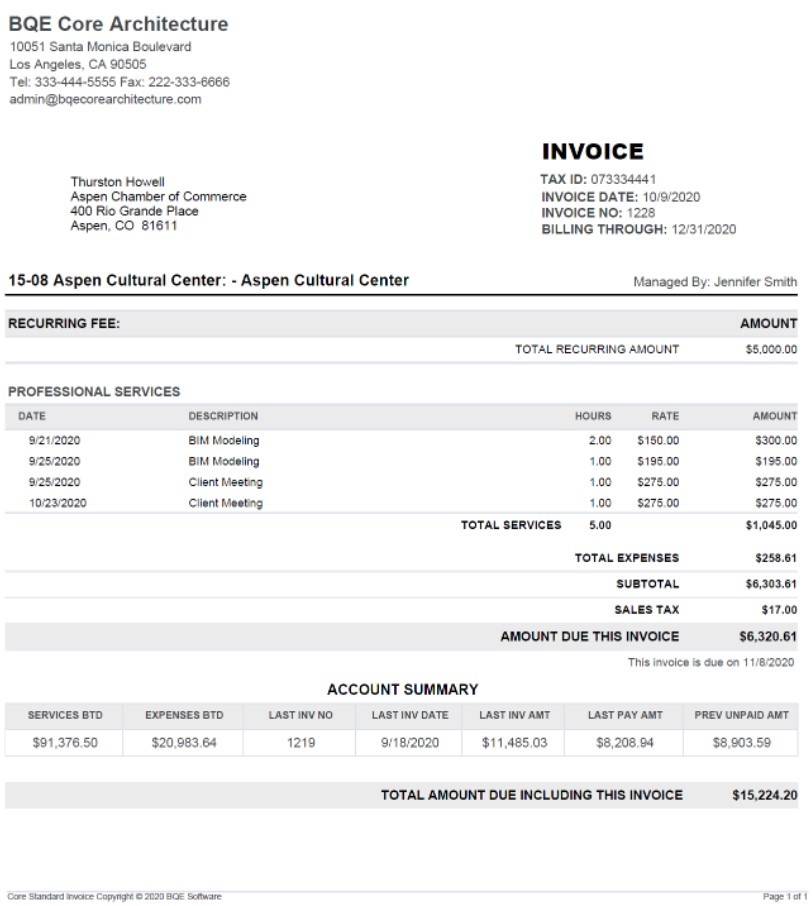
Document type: Invoice